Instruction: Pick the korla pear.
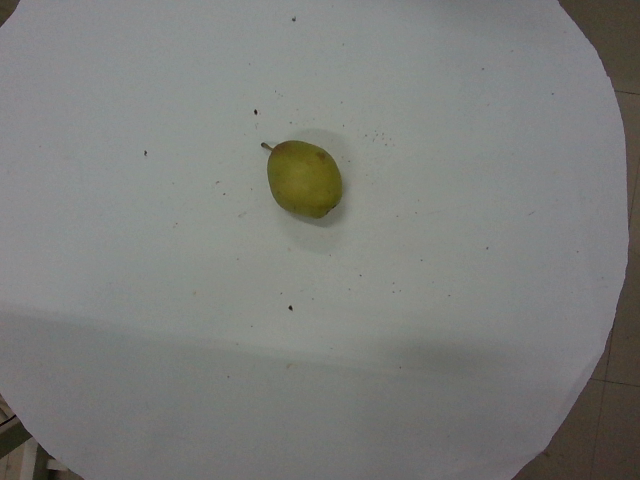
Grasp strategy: vertical